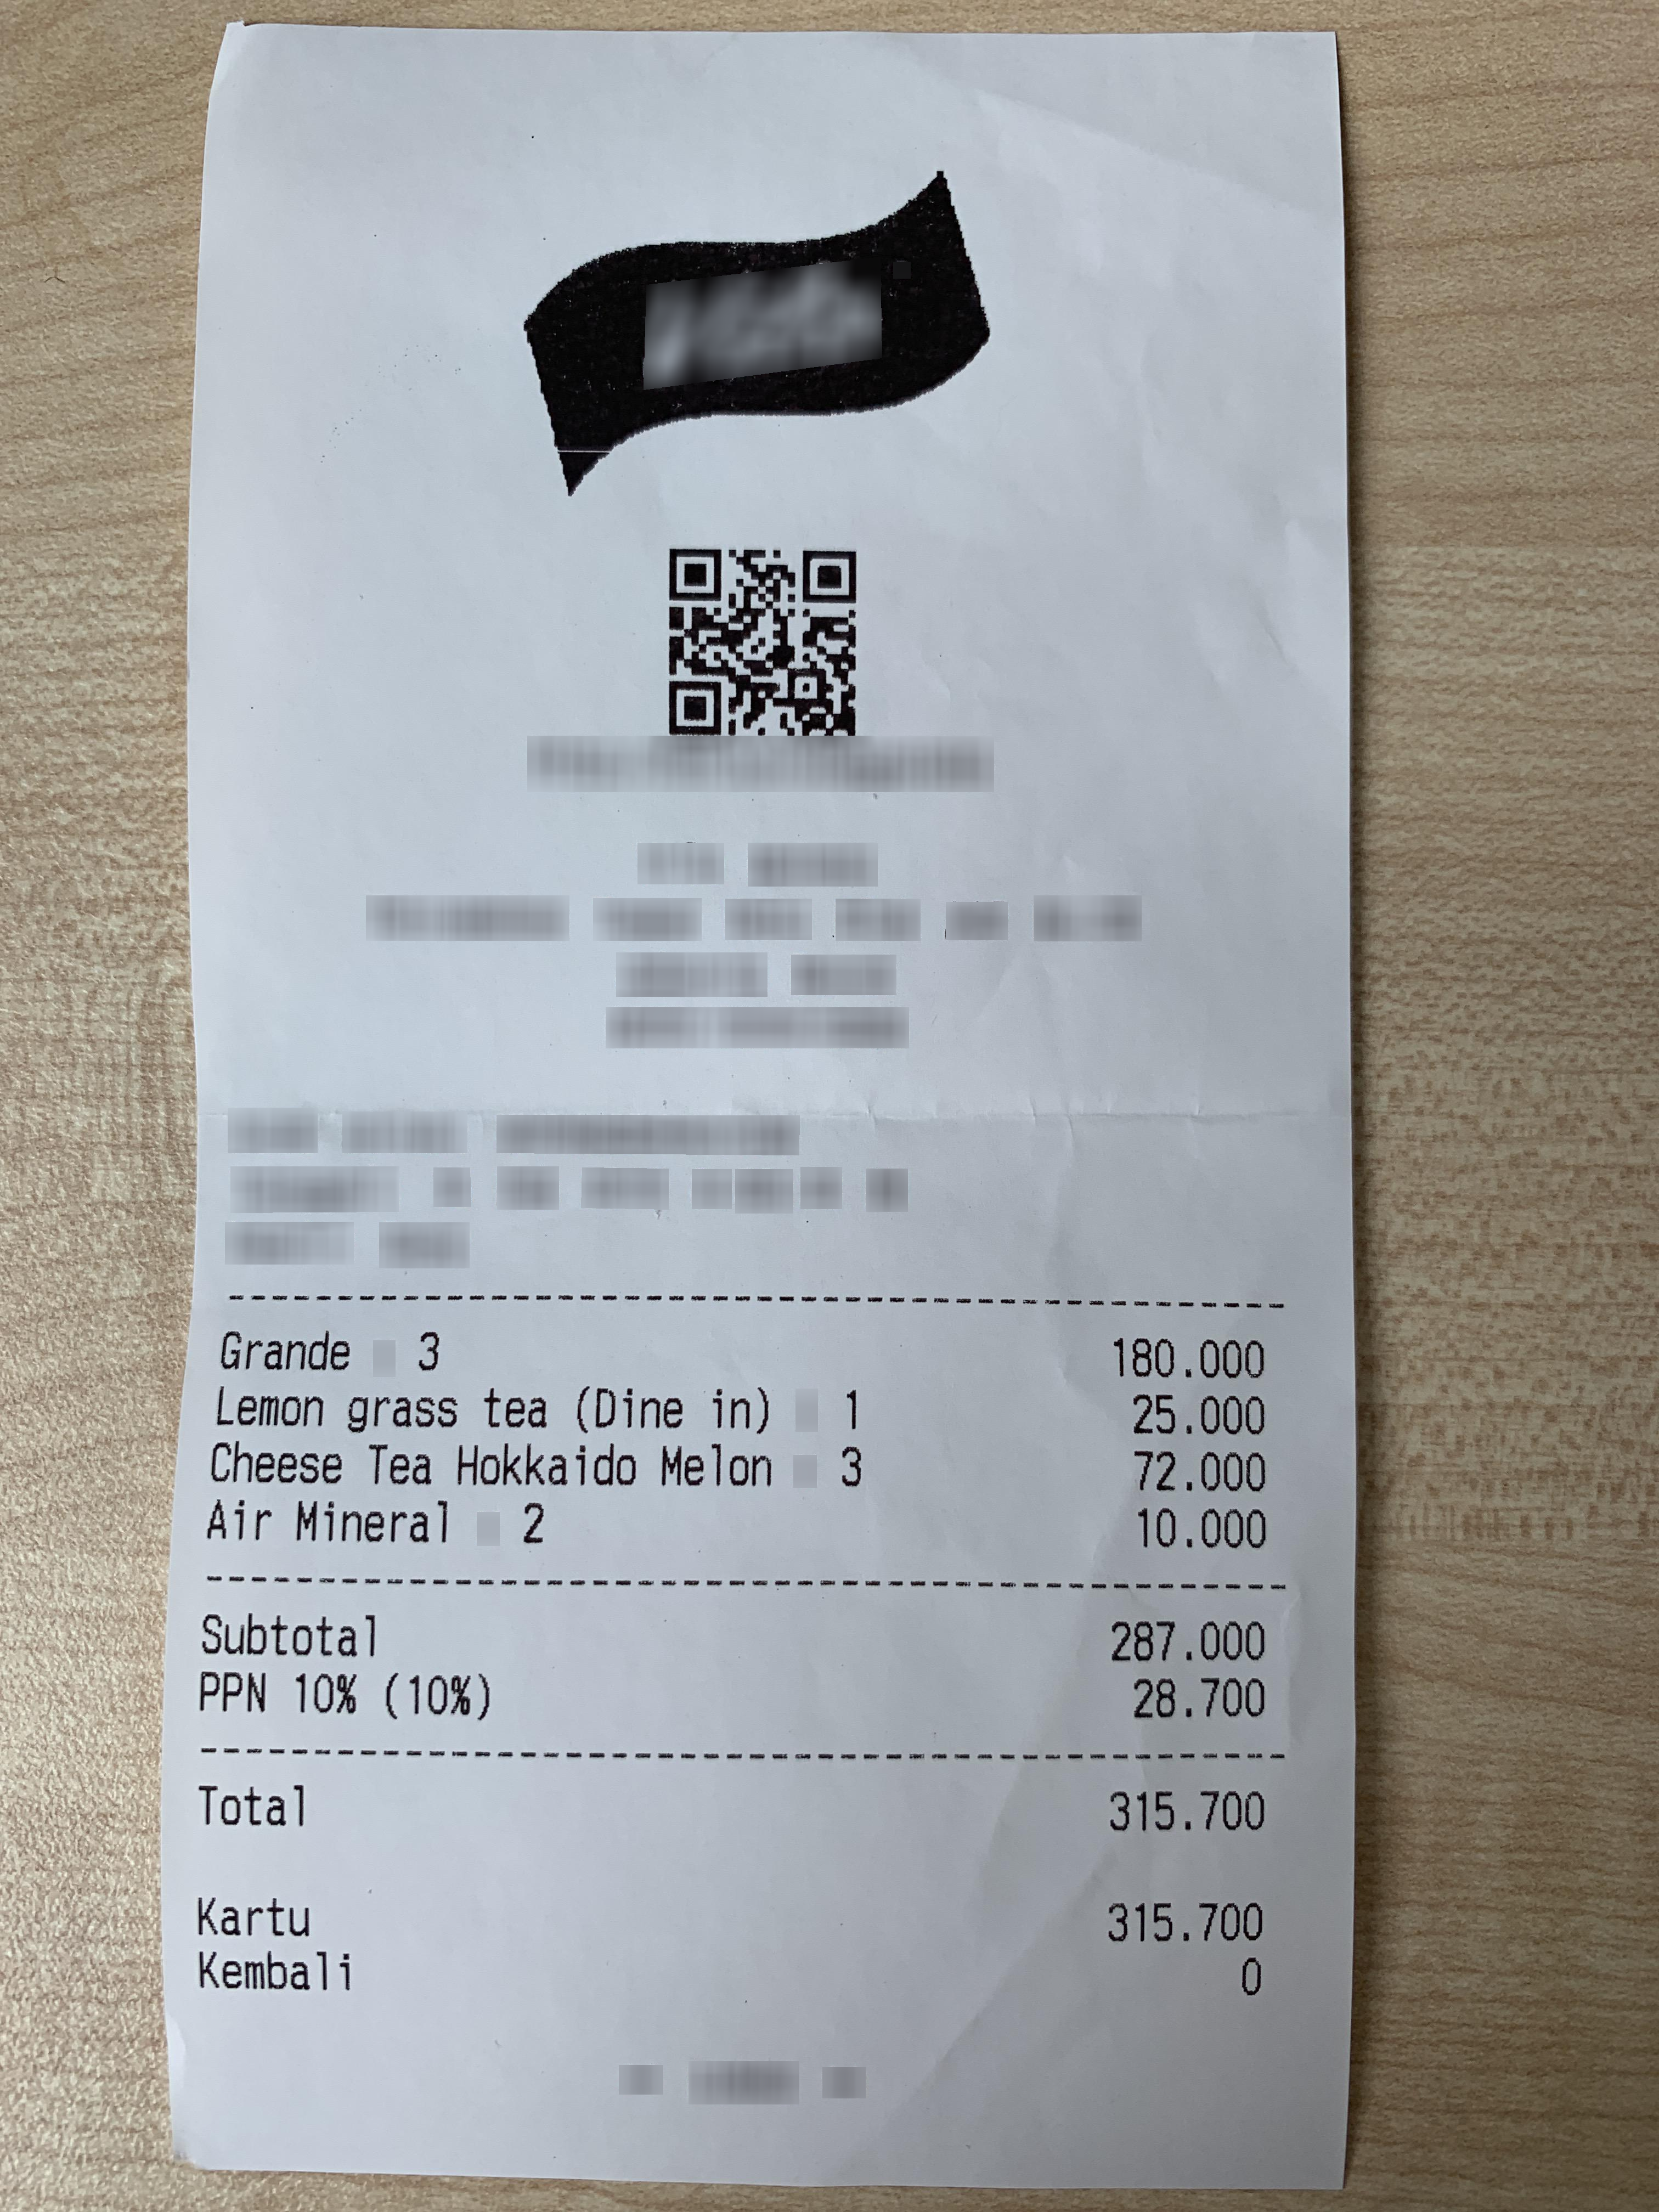
Number of items: 4
Subtotal: 287.000
Tax: 28.700
Total: 315.700
OCR text regions:
text: Grande
text: 3
text: 180.000
text: Lemon
text: grass
text: tea
text: (Dine
text: in)
text: 1
text: 25.000
text: Cheese
text: Tea
text: Hokkaido
text: Melon
text: 3
text: 72.000
text: Air
text: Mineral
text: 2
text: 10.000
text: Subtotal
text: 287.000
text: PPN
text: 10%
text: (10%)
text: 28.700
text: Total
text: 315.700
text: Kartu
text: 315.700
text: Kembali
text: 0